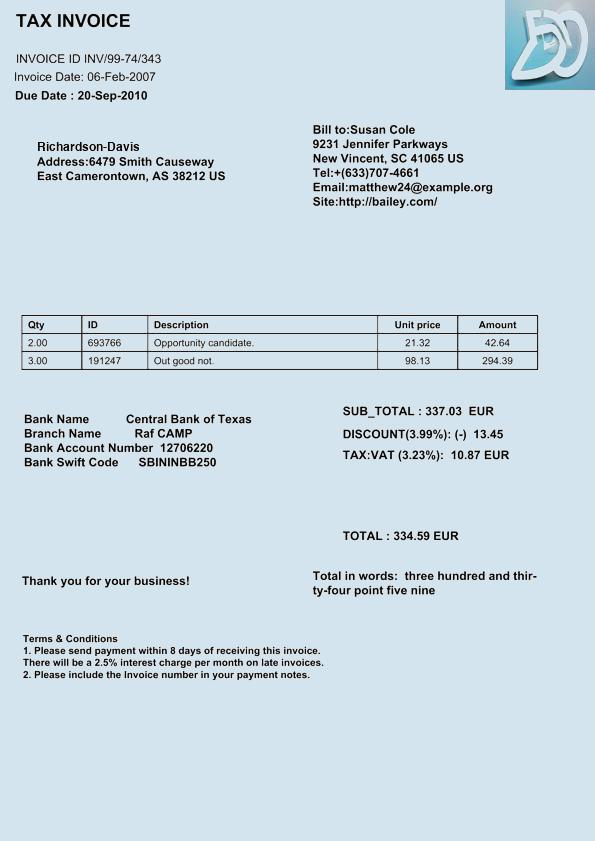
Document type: Invoice